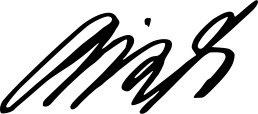
Signature of: wilhelm list